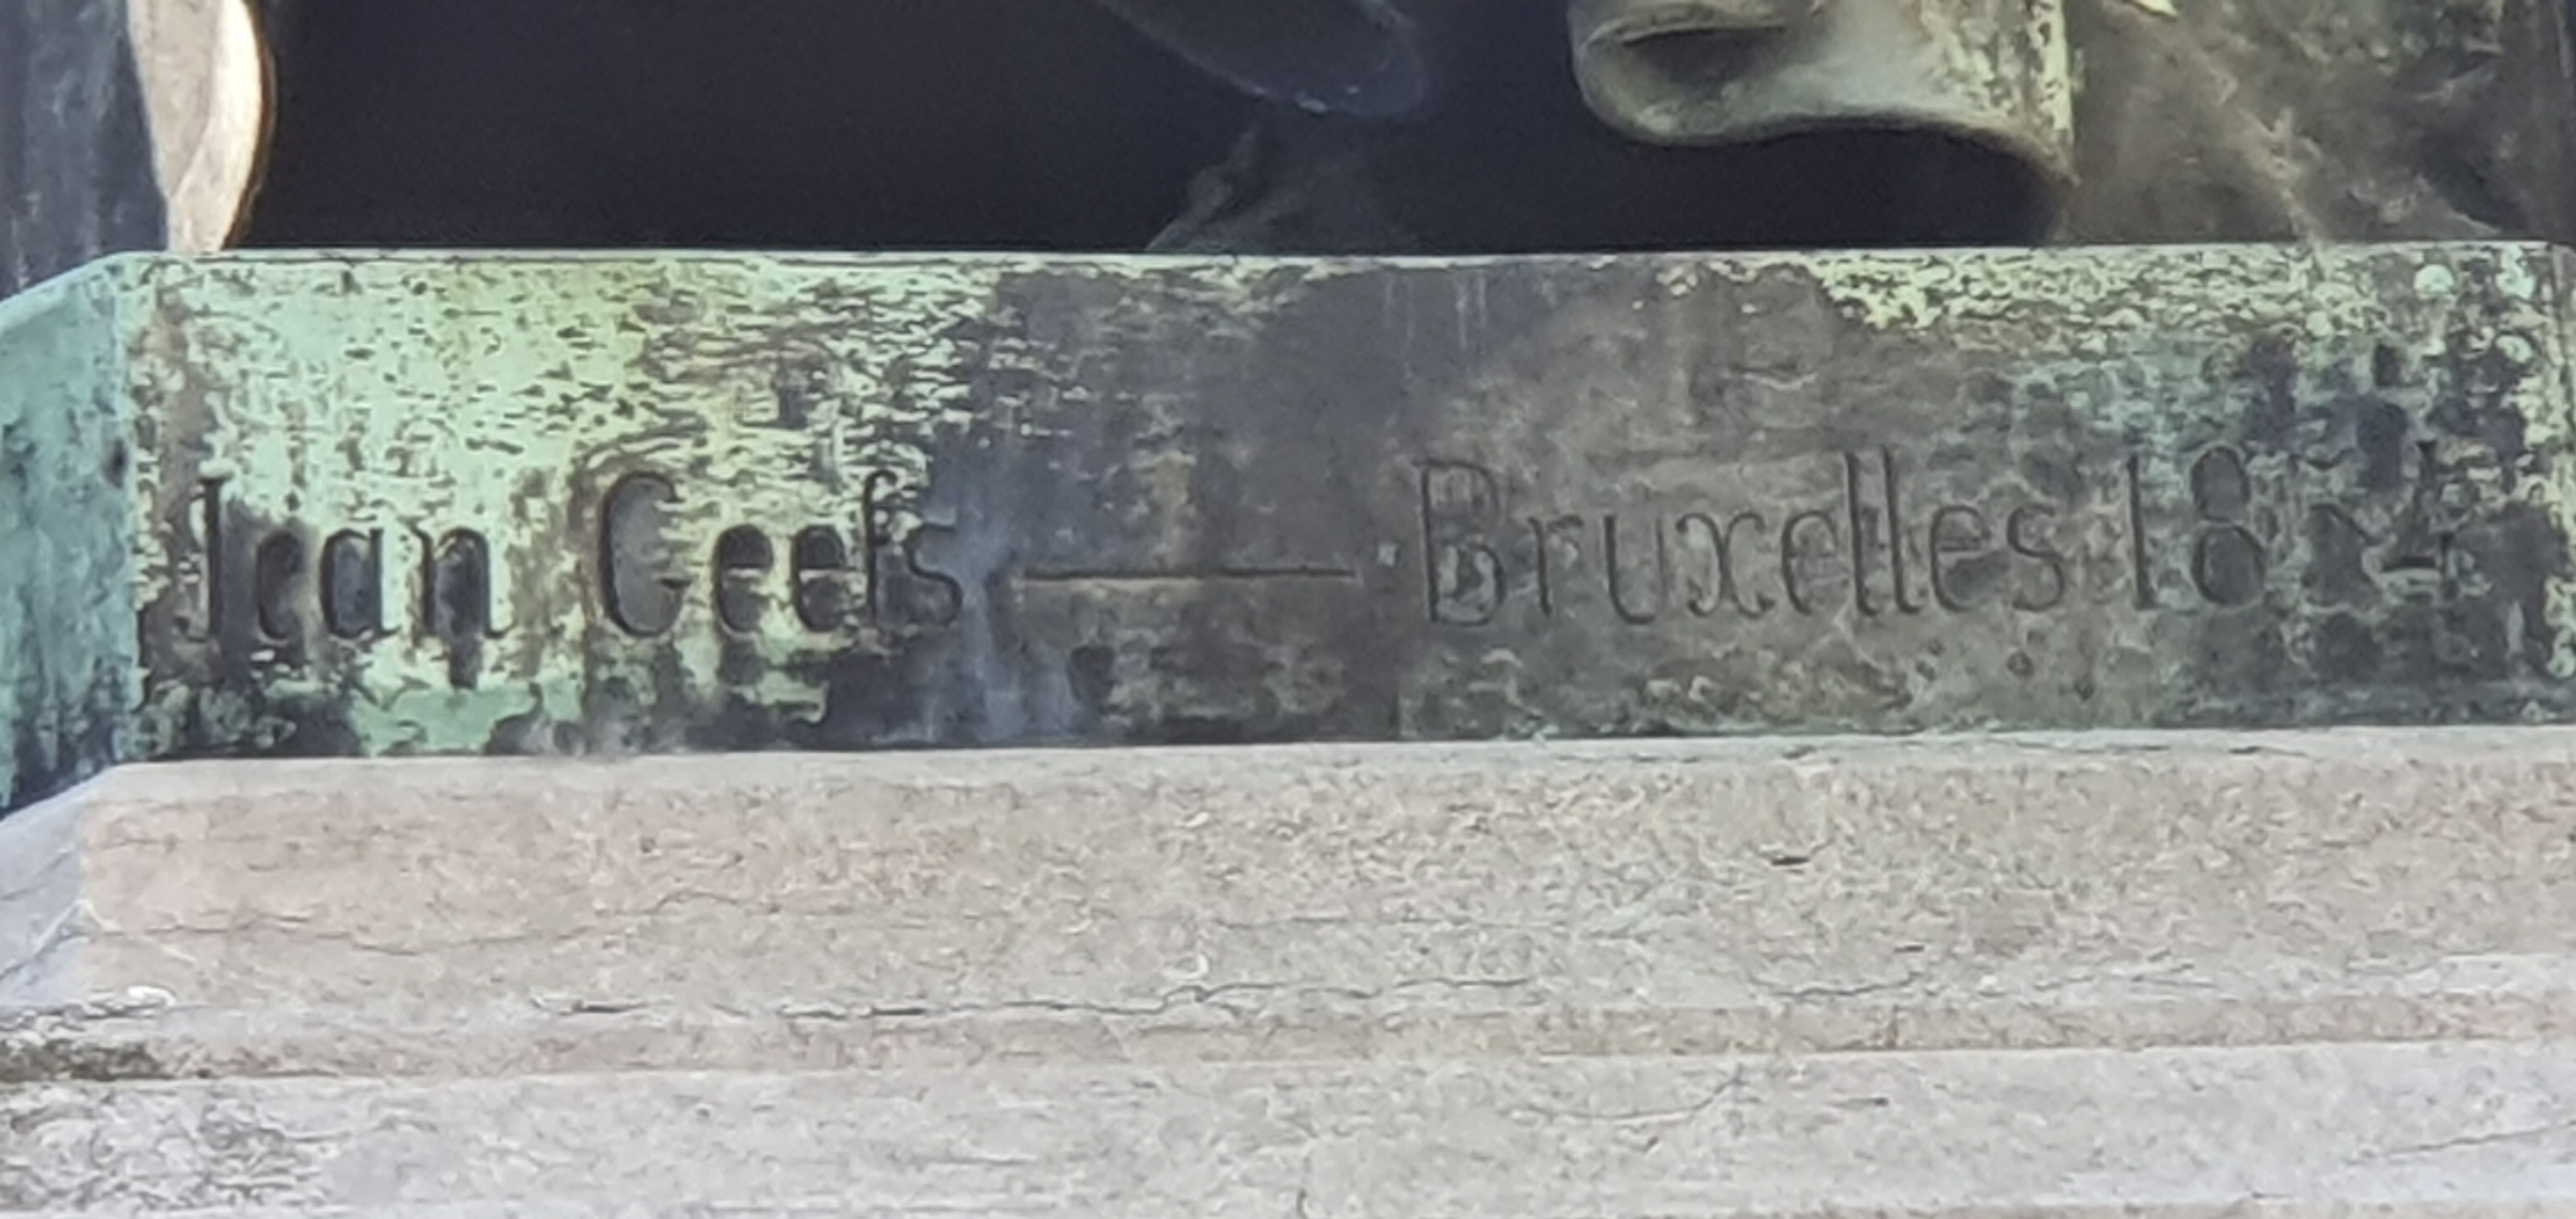
Signature of: jean geefs